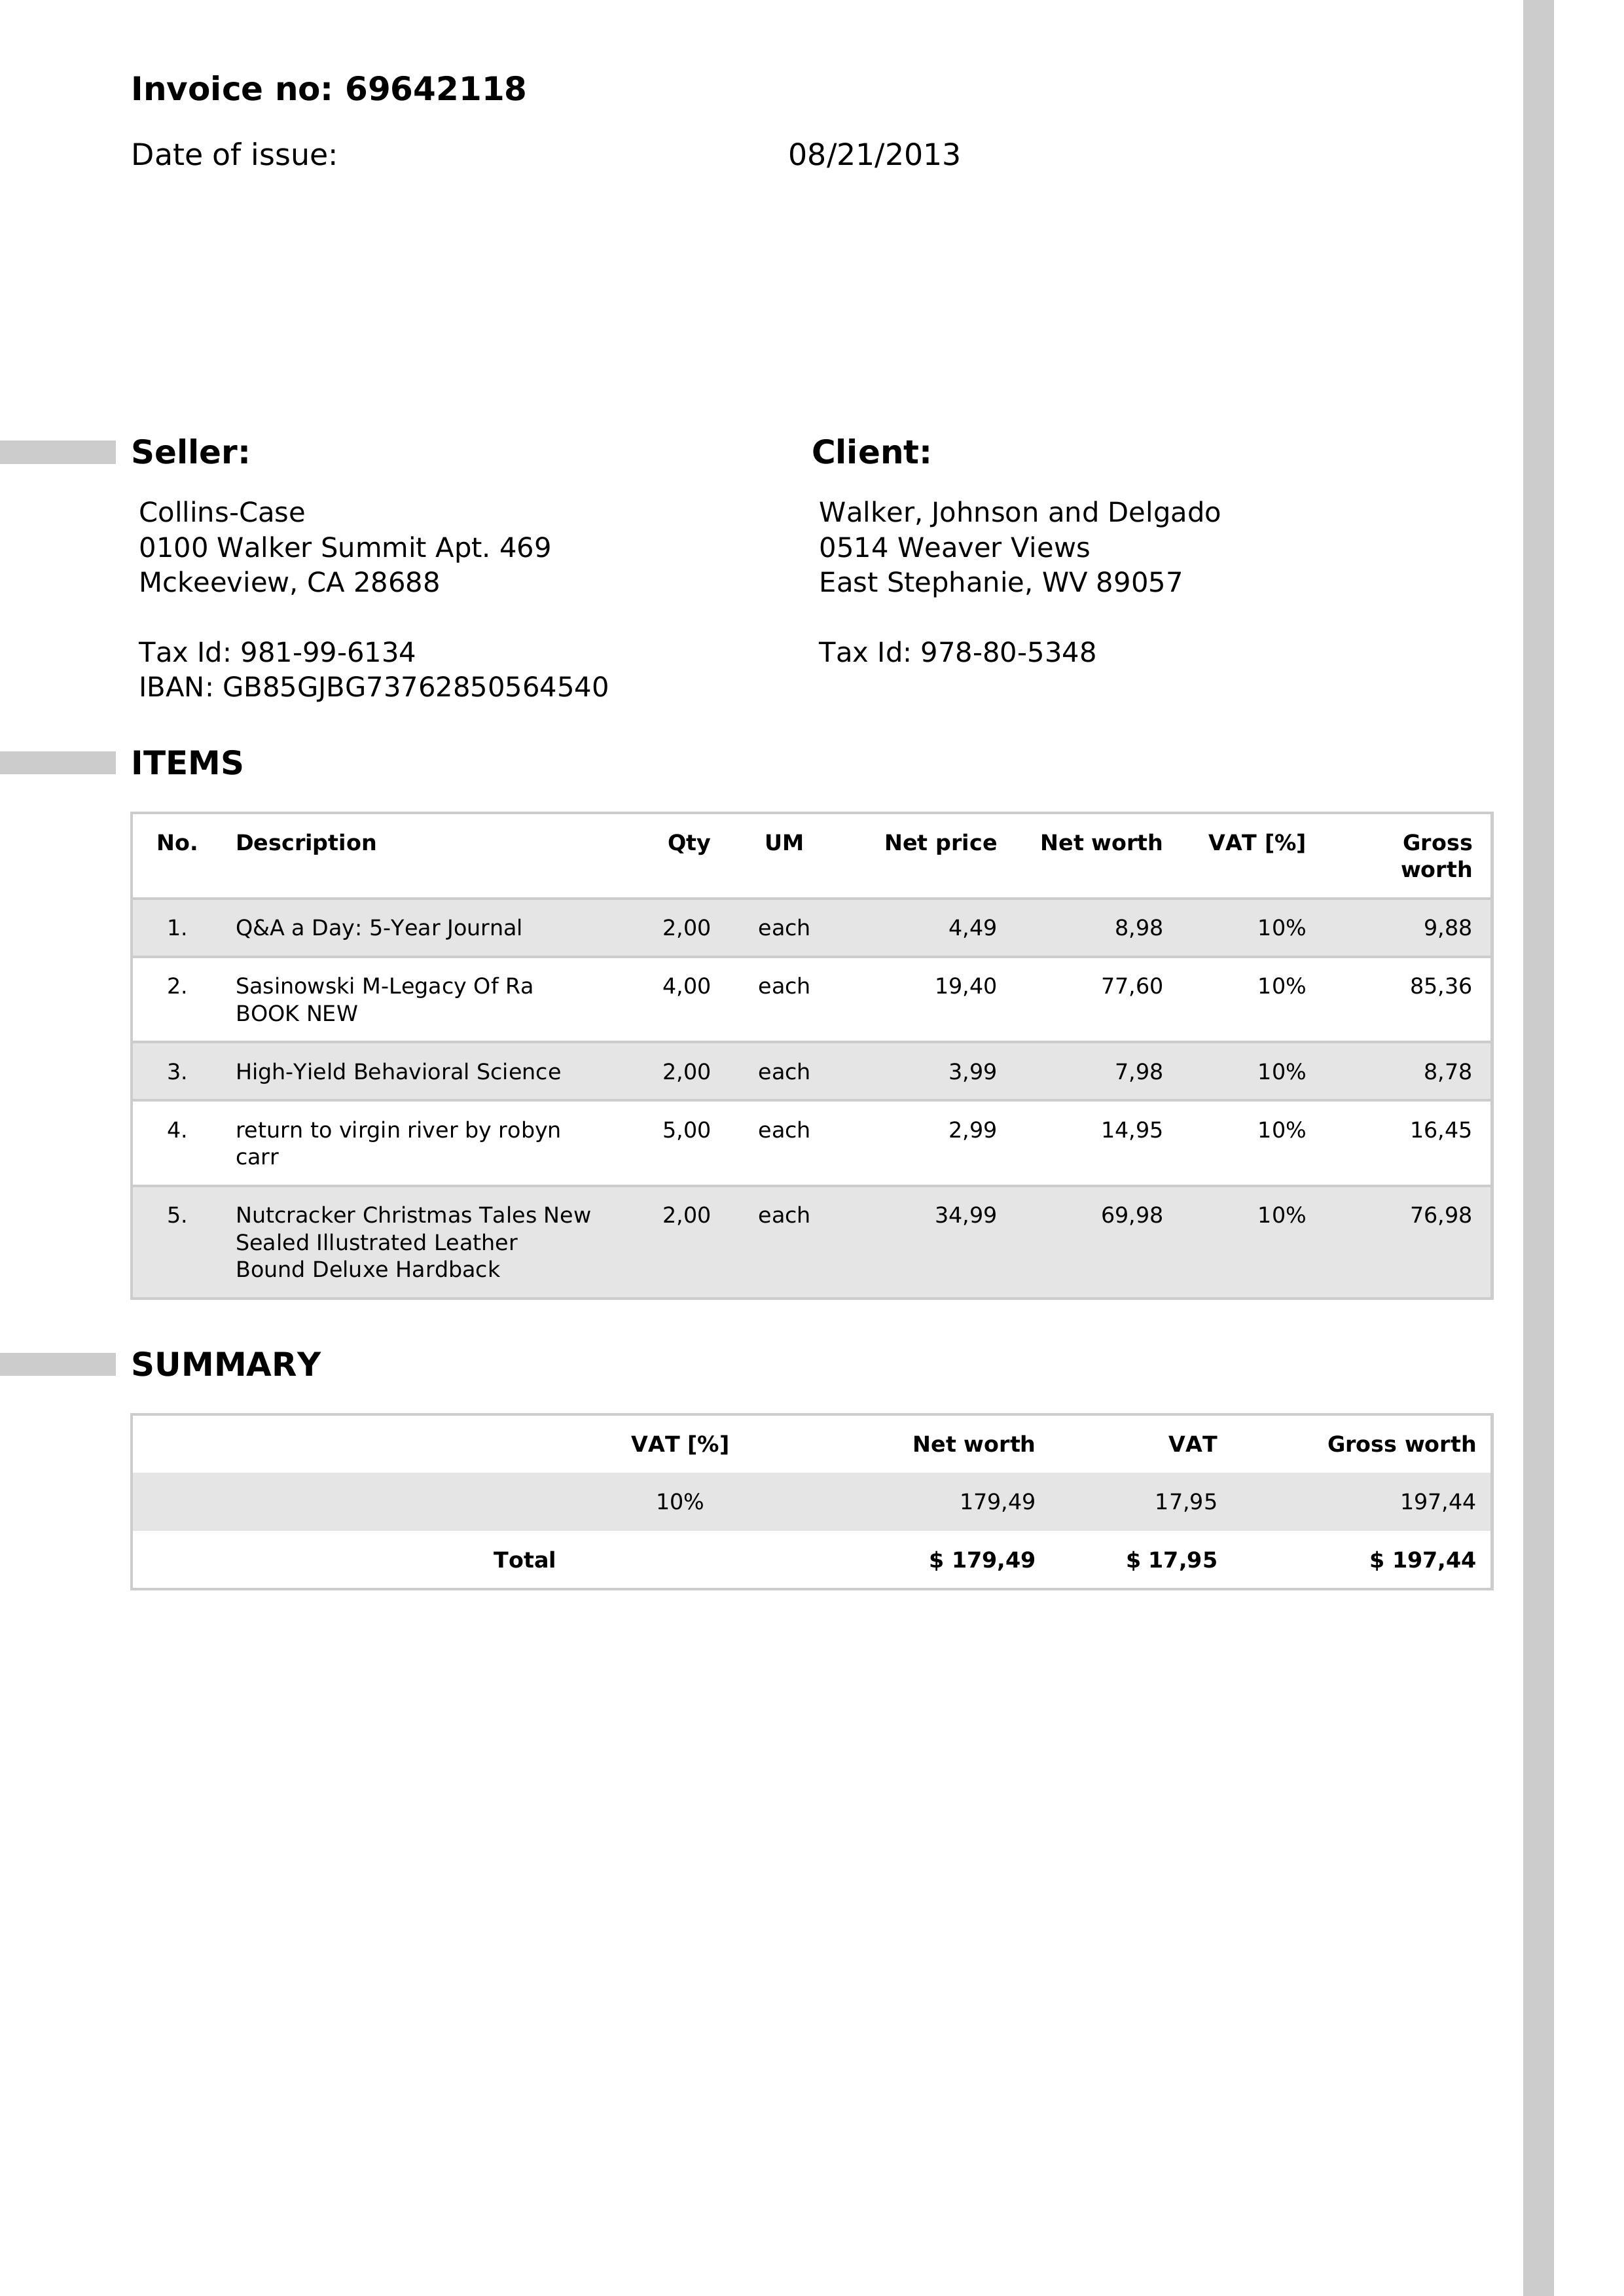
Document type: Invoice